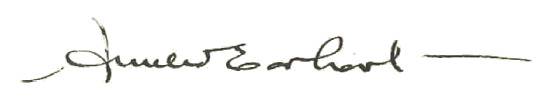
Signature of: amelia earhart